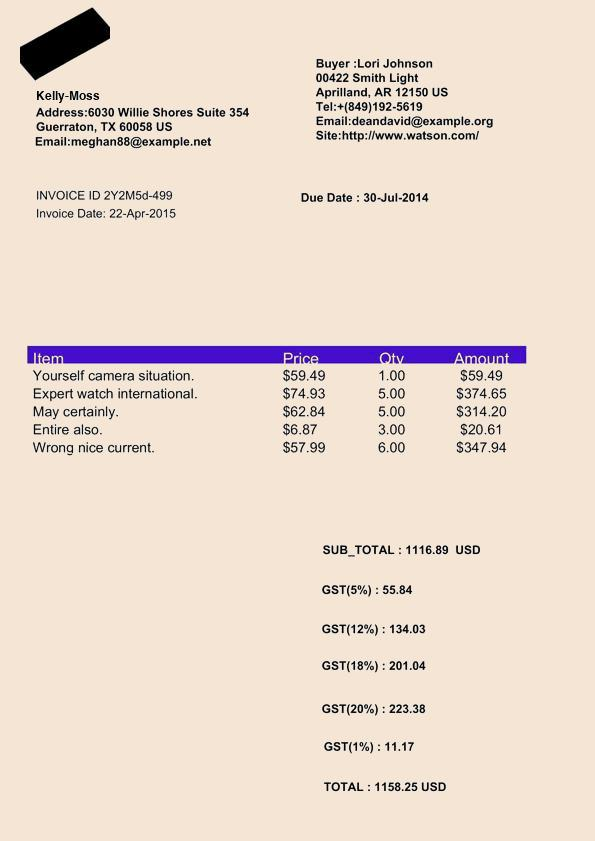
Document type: Invoice